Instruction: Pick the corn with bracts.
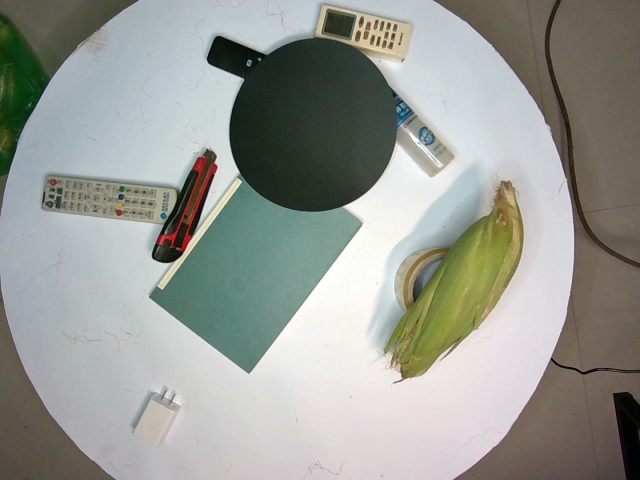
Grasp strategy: vertical